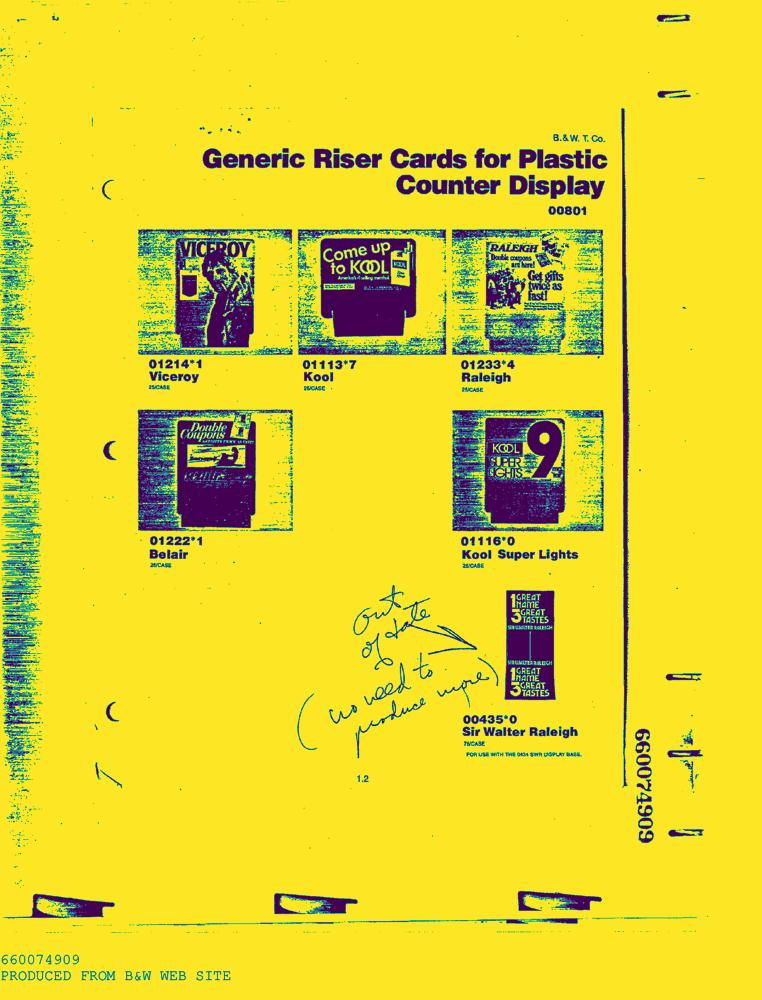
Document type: AD